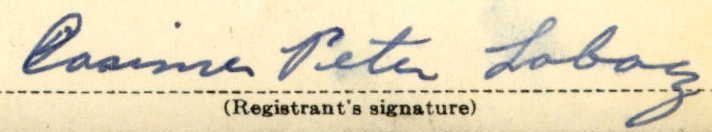
Signature of: casimer p lobacz